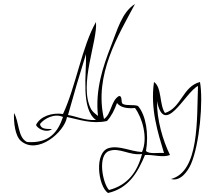
Signature of: aly michalka